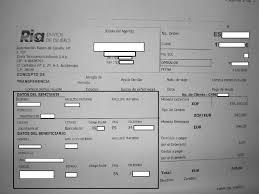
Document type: Invoice